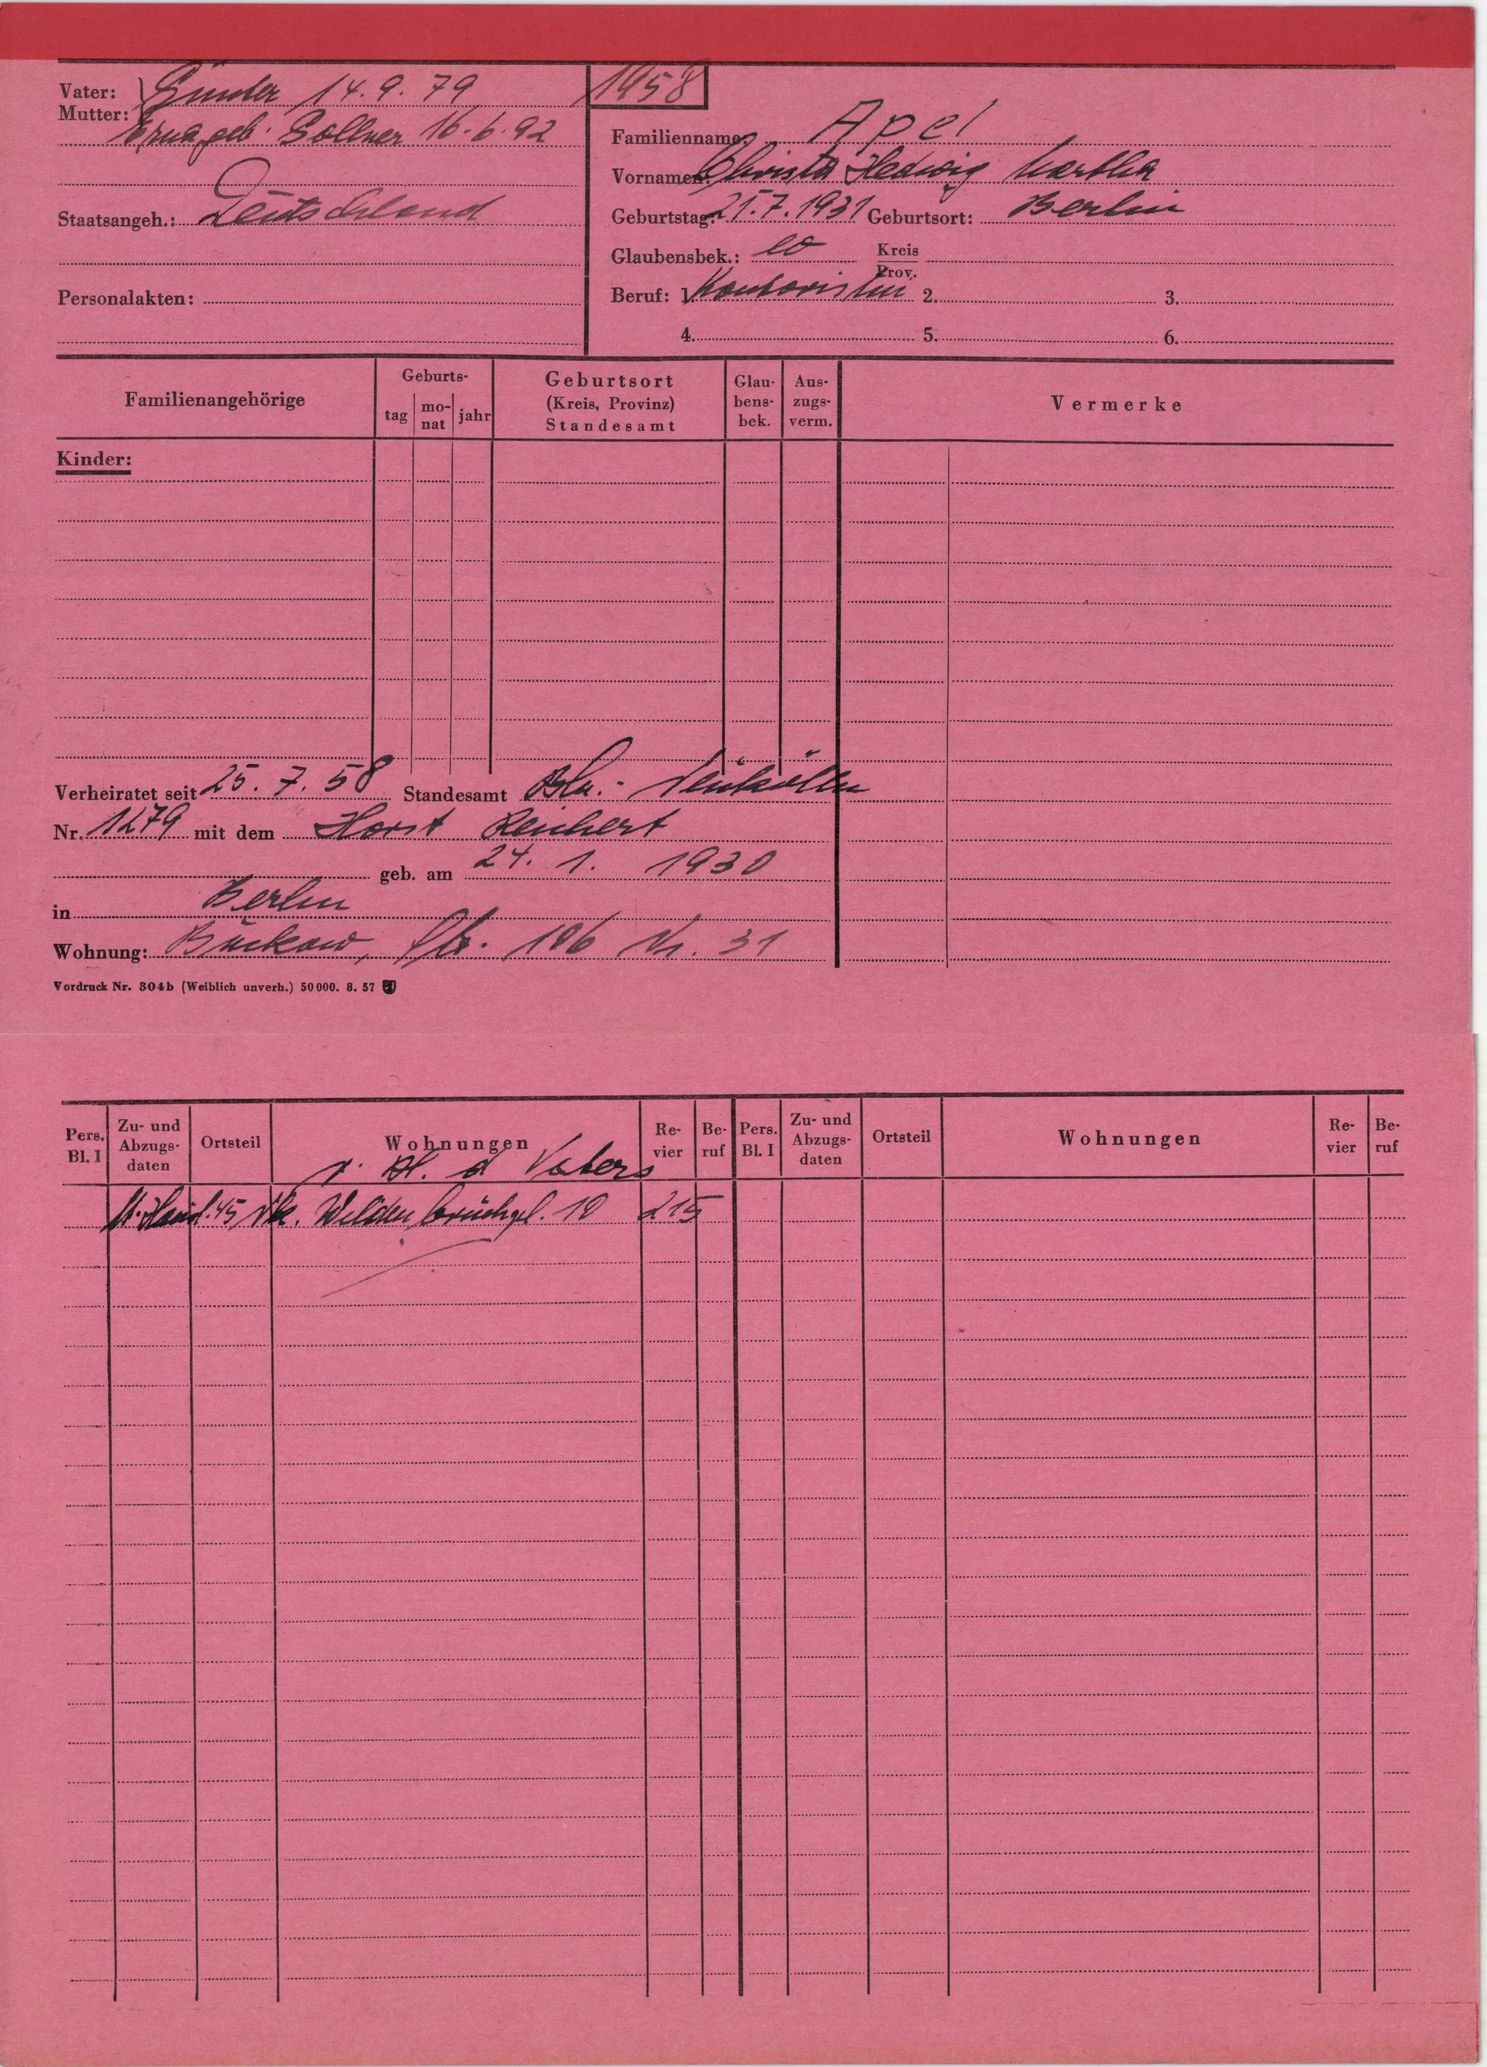
Apel